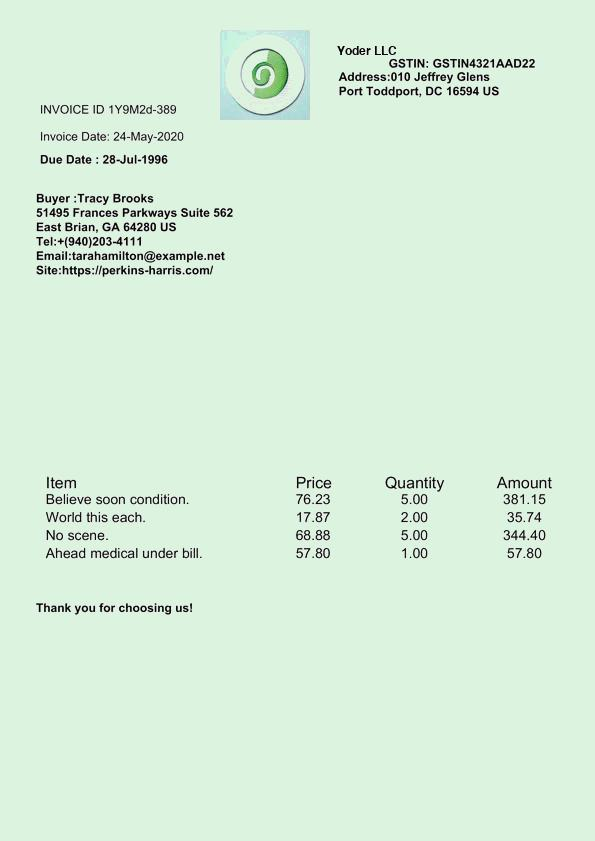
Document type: Invoice